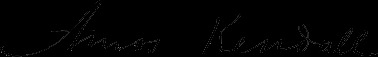
Signature of: amos kendall